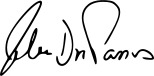
Signature of: john dos passos